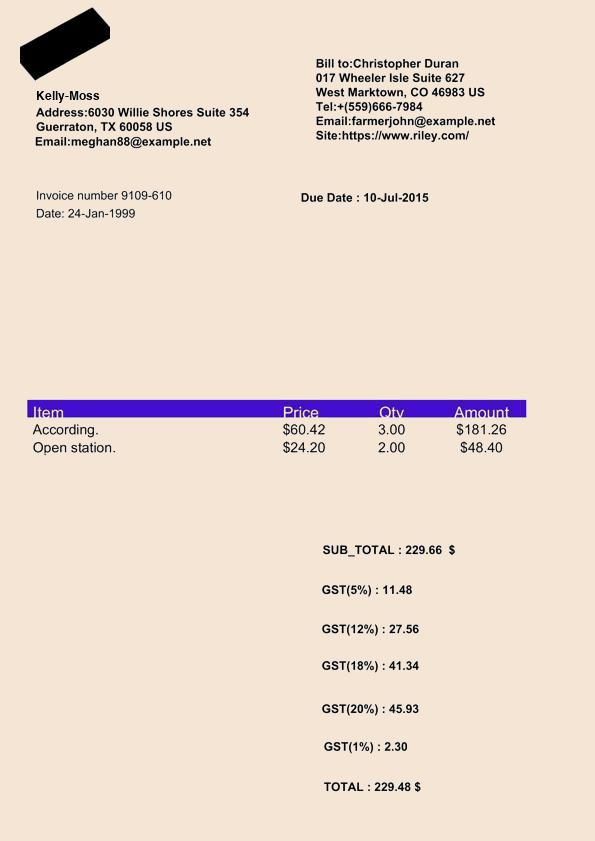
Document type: Invoice